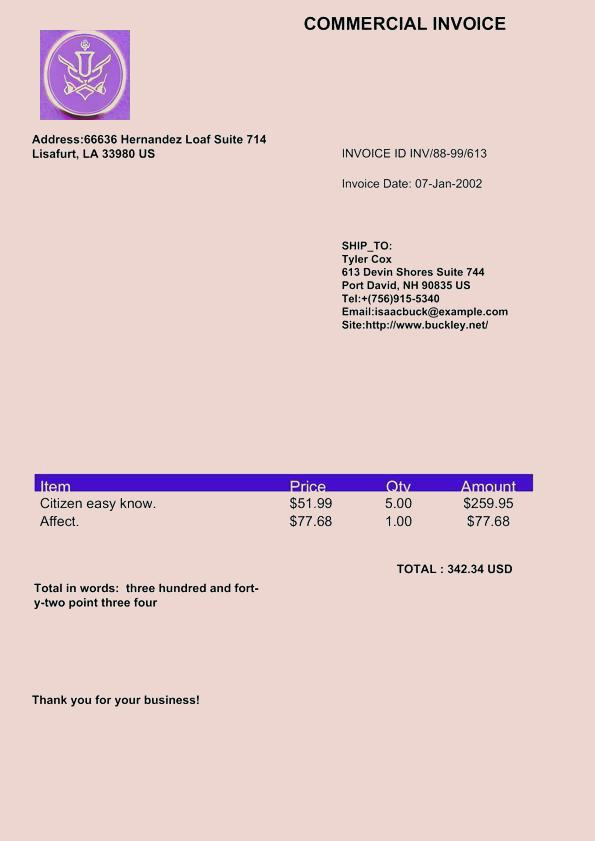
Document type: Invoice